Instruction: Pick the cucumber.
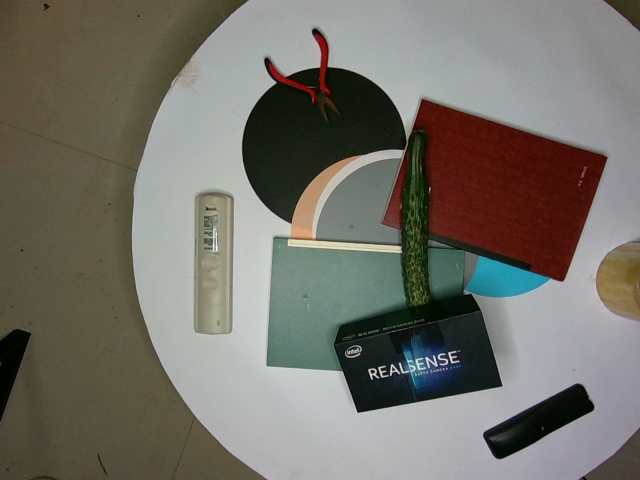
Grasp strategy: vertical